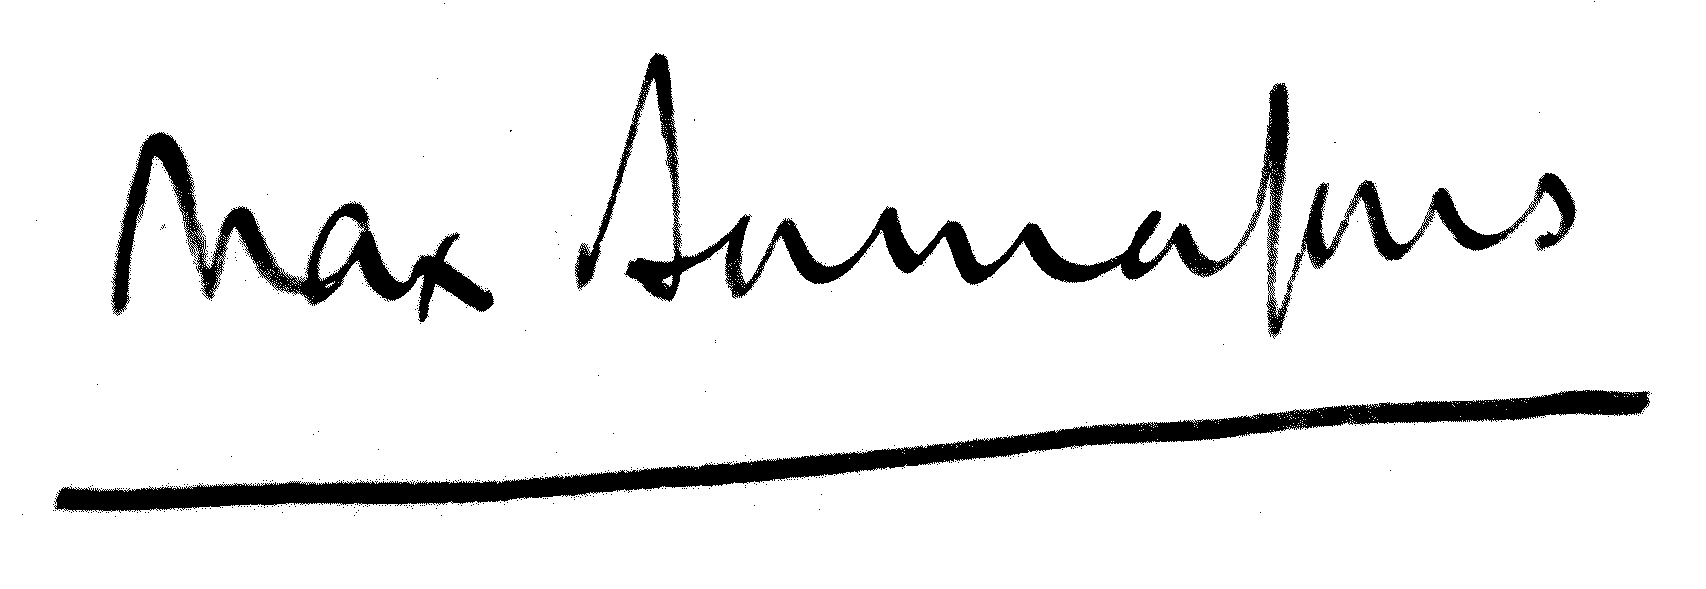
Signature of: max bonnafous